Question: Describe the condition in detail:
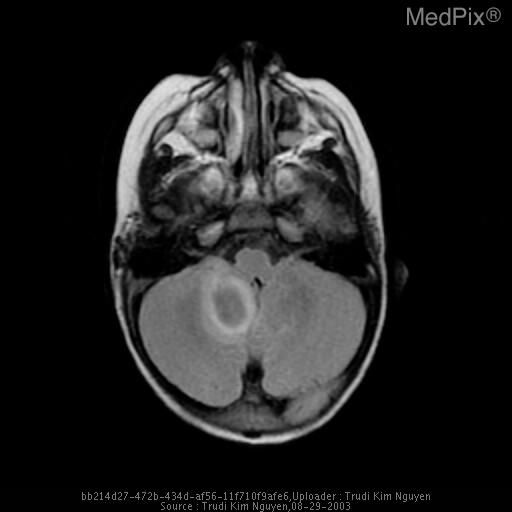
Answer: The disease is discussed as: Intracranial dermoids are slow growing, congenital, cystic masses that contain not only squamous epithelium, as found in an epidermoid, but also sweat glands, hair, and sebaceous glands. Dermoid cysts(and epidermoid cysts) are not true neoplasms but are inclusions of ectoderm within the neural tube during its closure from the third to fifth week of embryonic development.

Intracranial dermoids are rare. The posterior fossa is the most common location for intracranial dermoids, which can be found anywhere in the CNS. The lesions are most often midline and can have an intra- or extra-axial location.  When in the posterior fossa dermoids often have a sinus tract to the skin(dermal sinus) along with a defect of the overlying skull. The dermal sinus can allow the dermoid to become infected by providing direct access to overlying bacteria on the skin.

Presenting symptoms can include headache, seizures, and cranial nerve deficits. The most common presentation is meningitis. There can be a painless lump under the scalp. Dermoid cysts are usually discovered during the first three decades of life with posterior fossa lesions often presenting in infancy and early childhood. Infection or rupture of a dermoid will lead to acute presentation of symptoms.

The CT appearance of a dermoid cyst is a unilocular, low attenuation, usually hetergeneous, well circumscribed mass. Hounsfeld Units below 0 help comfirm the presence of lipid. A heterogeneous nodule within the mass may represent matted hair. On MR a dermoid will be a hetergeneous mass with multiple regions of high T1 signal due to the liquified fat. If the dermoid has ruptured the high T1 signal will be scattered within the subarachnoid space.

Treatment consists of surgical excision.